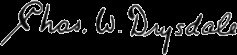
Signature of: charles wales drysdale